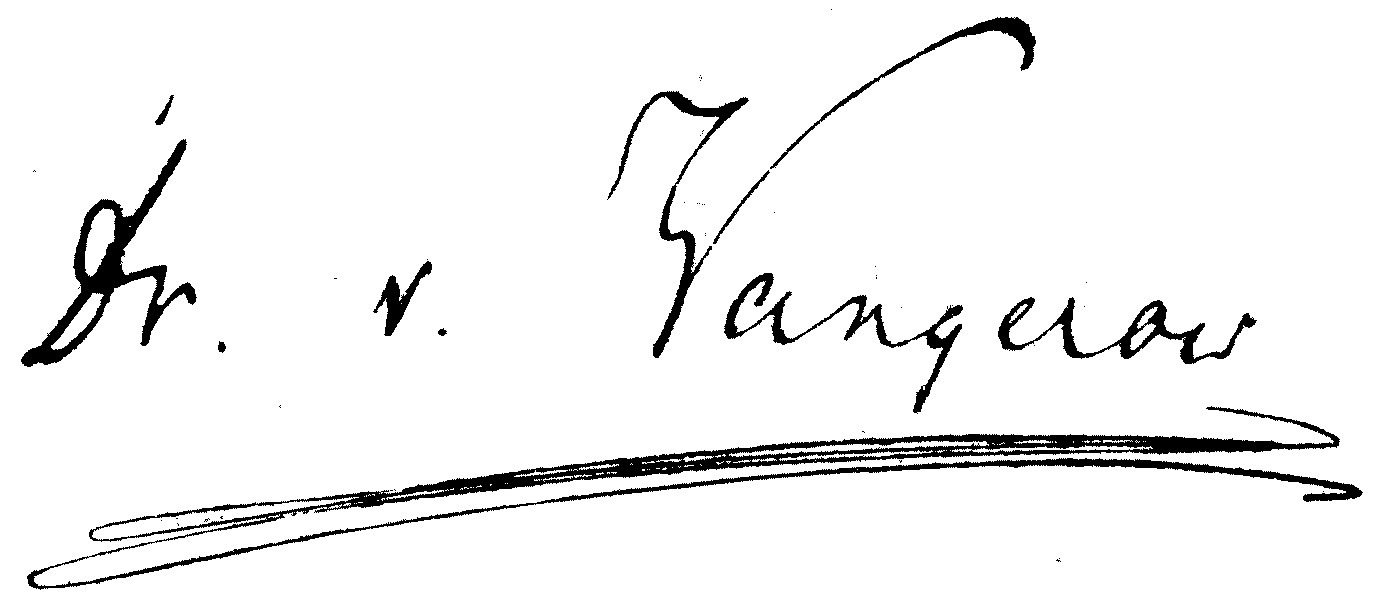
Signature of: adolph von vangerow